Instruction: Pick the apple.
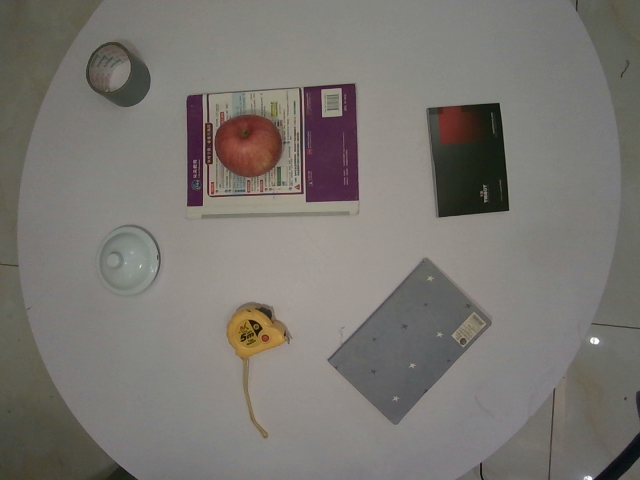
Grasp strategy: vertical